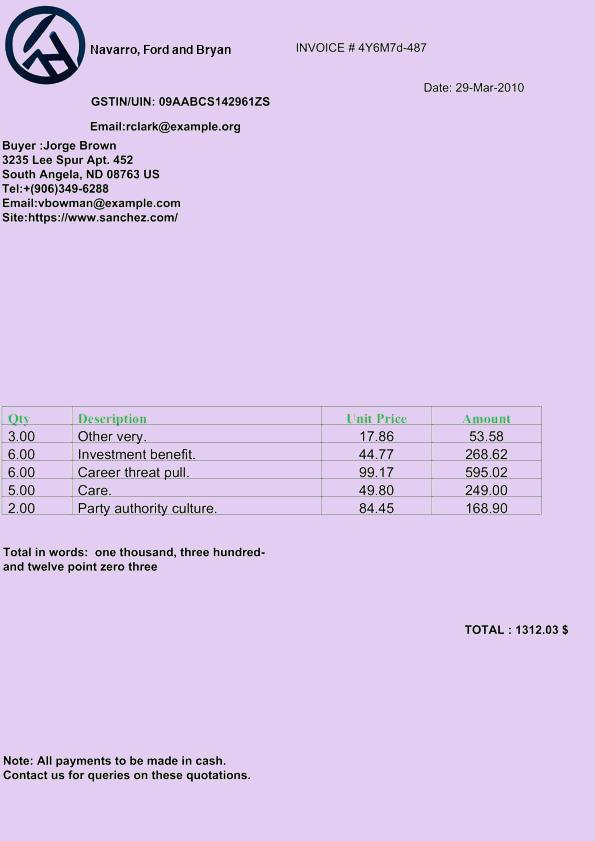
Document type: Invoice